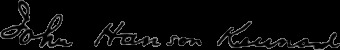
Signature of: john h kennard